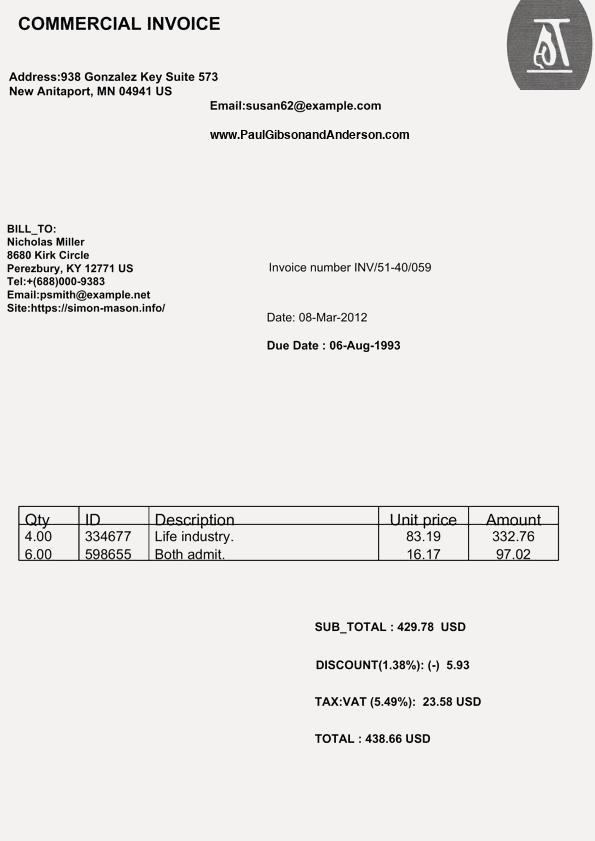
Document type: Invoice